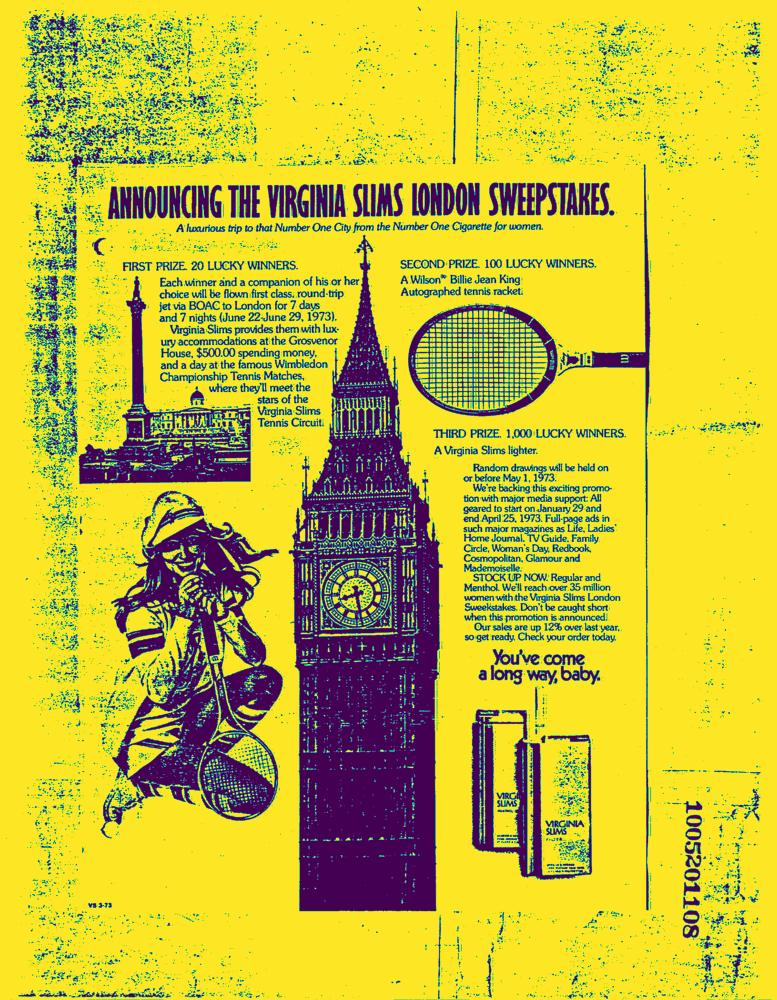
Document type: AD